Question: What might the diagnosis be?
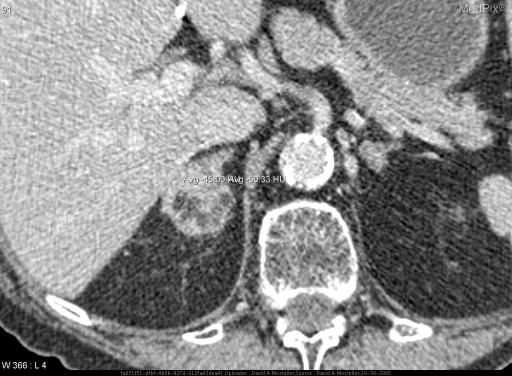
Answer: The possible diagnosis includes Adrenal Myelolipoma
Adrenal Adenoma
Adrenal Carcinoma
Angiomyolipoma, Kidney
Lipoma/Liposarcoma, Soft Tissue.